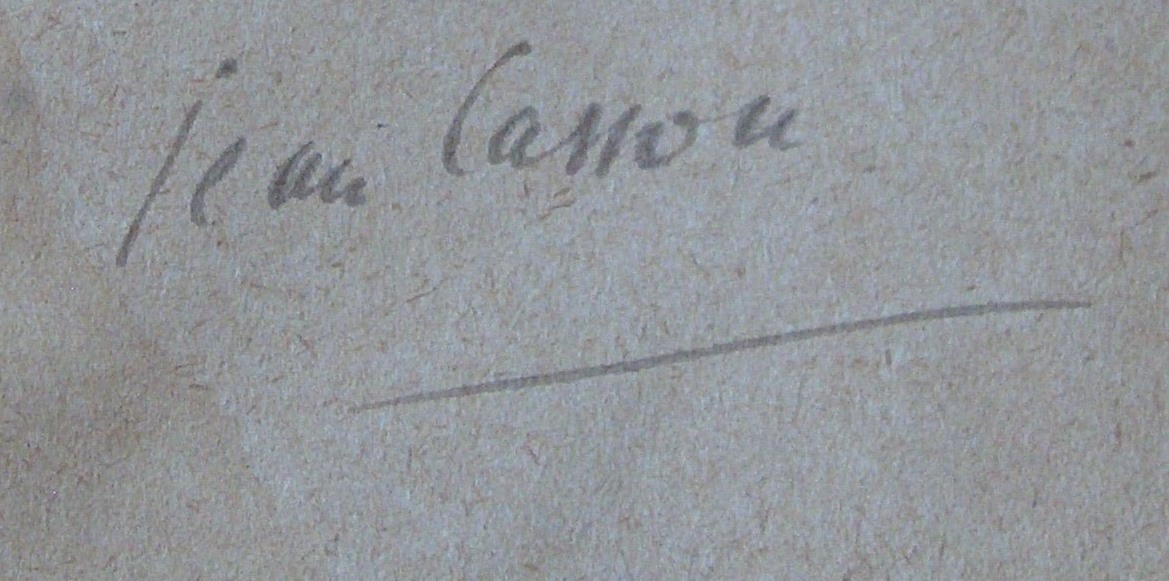
Signature of: jean cassou